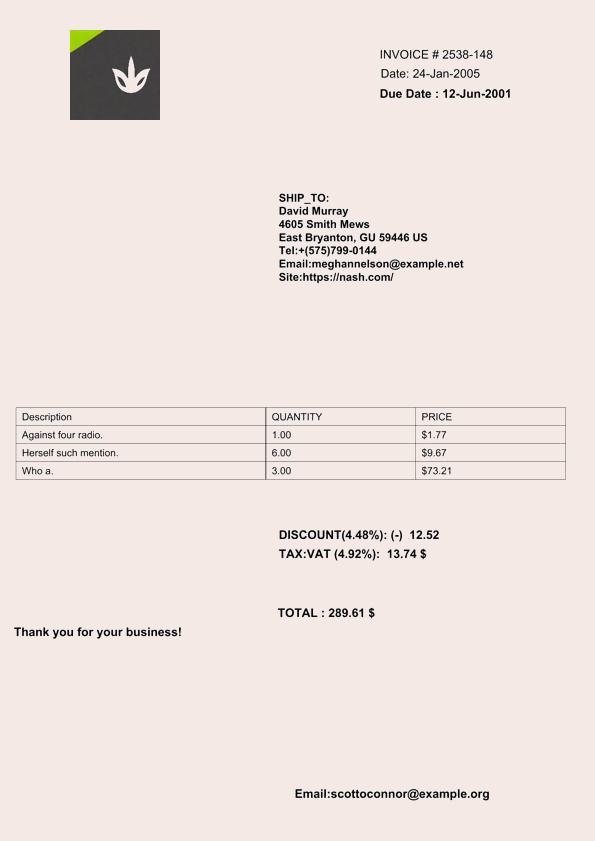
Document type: Invoice